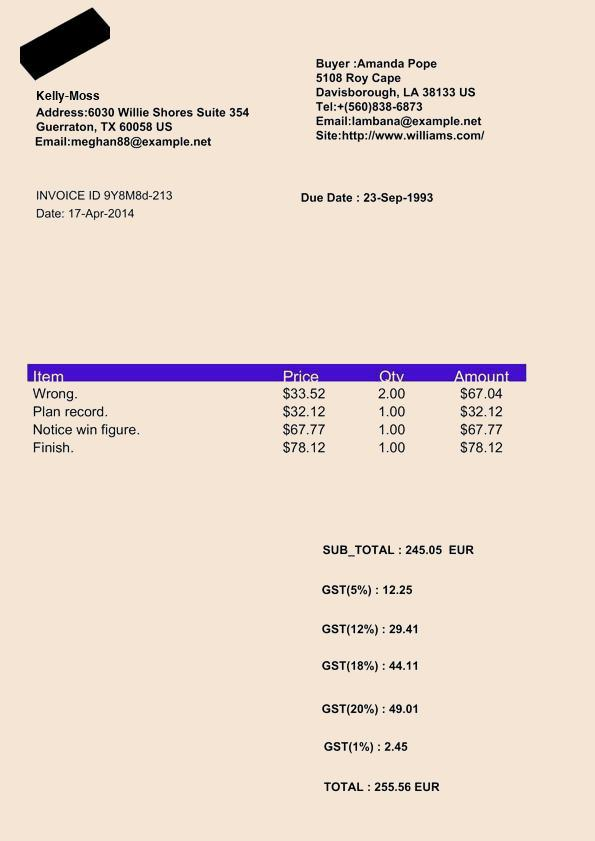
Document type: Invoice